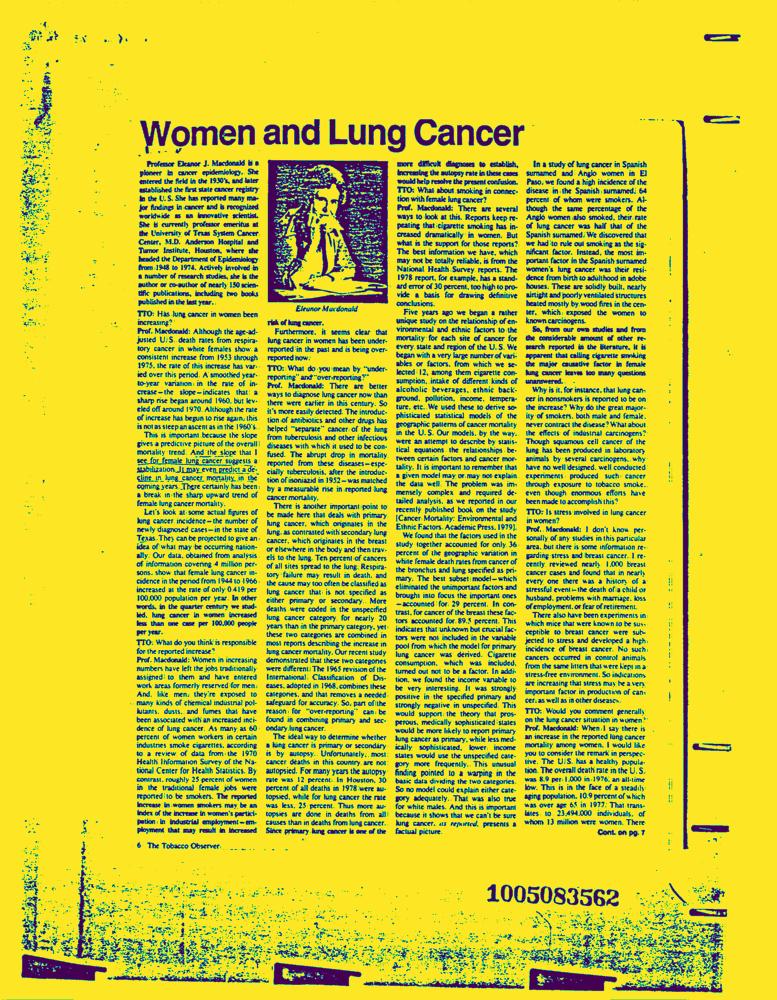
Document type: News-Article